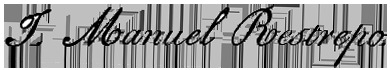
Signature of: josé manuel restrepo veléz